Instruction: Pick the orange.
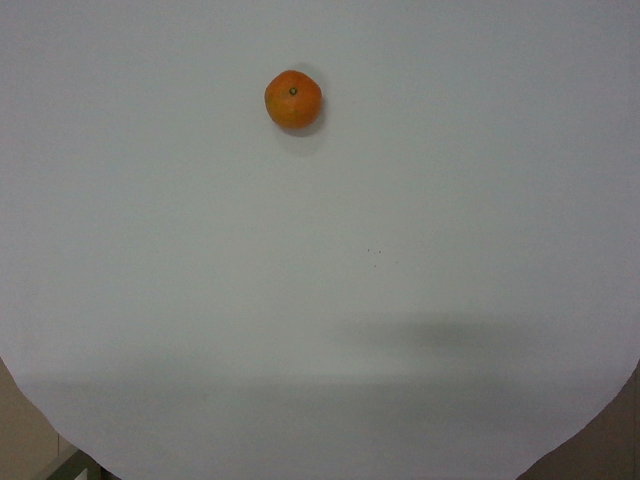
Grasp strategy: vertical